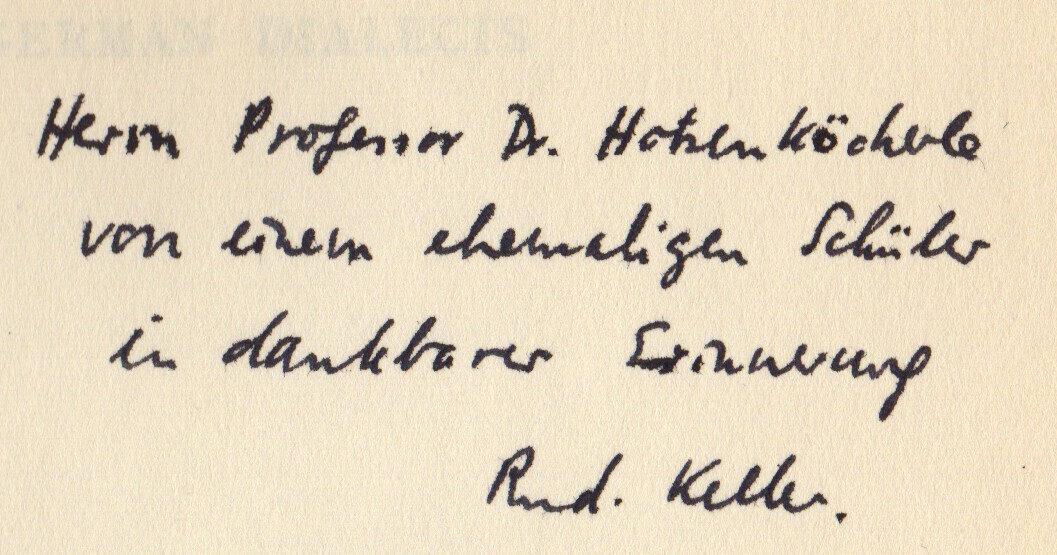
Signature of: rudolf ernst keller